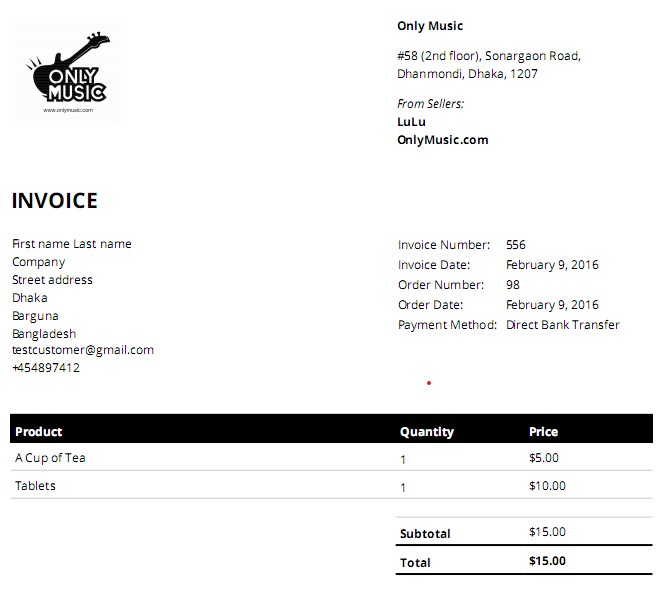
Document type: Invoice